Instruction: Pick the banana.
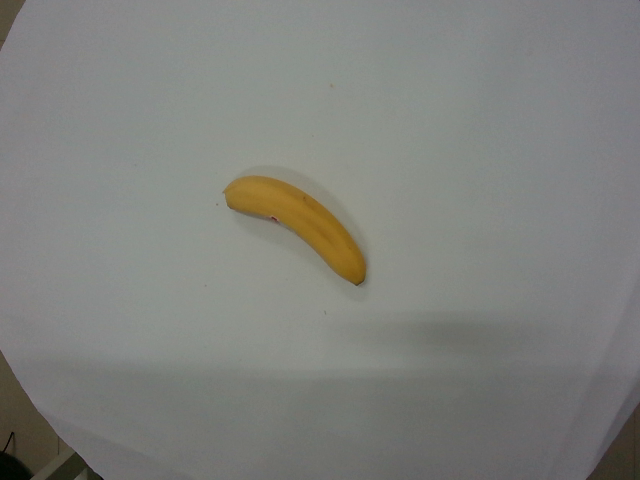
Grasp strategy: vertical